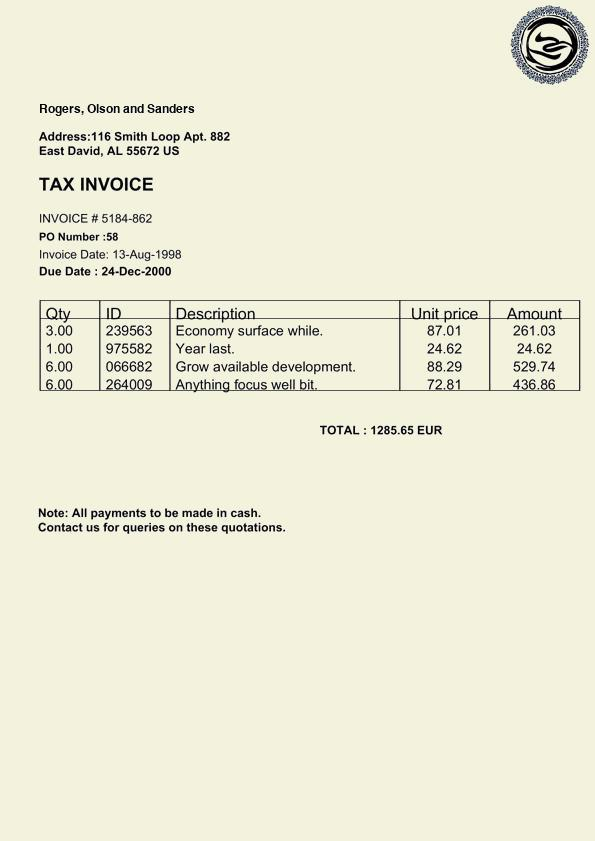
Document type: Invoice